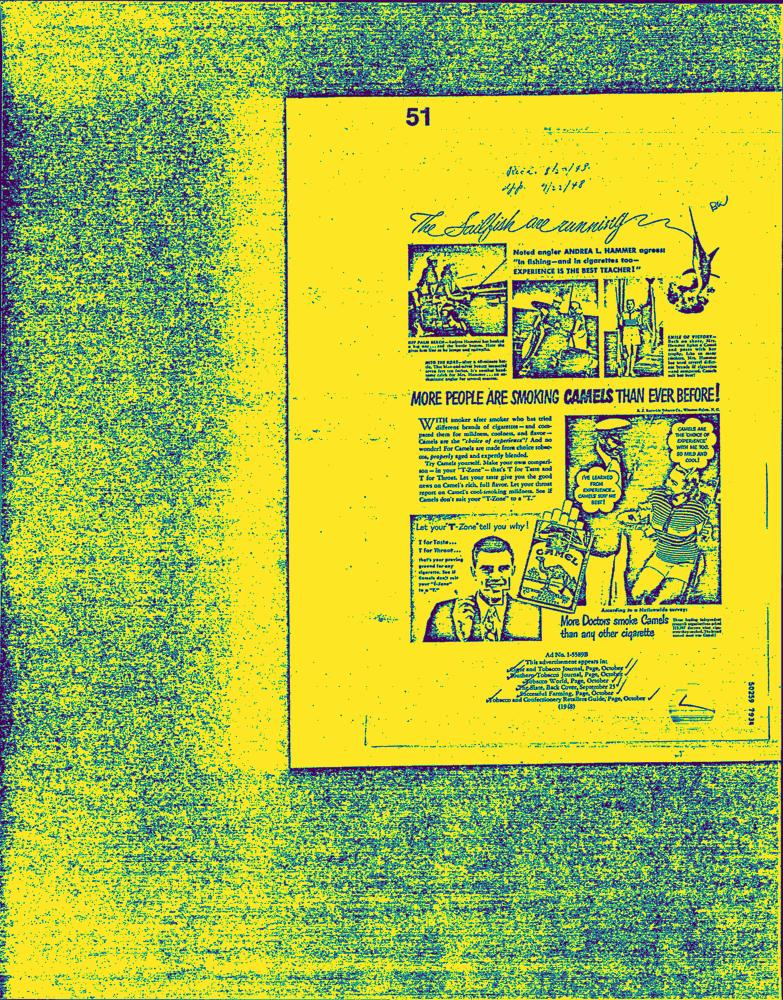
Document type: AD